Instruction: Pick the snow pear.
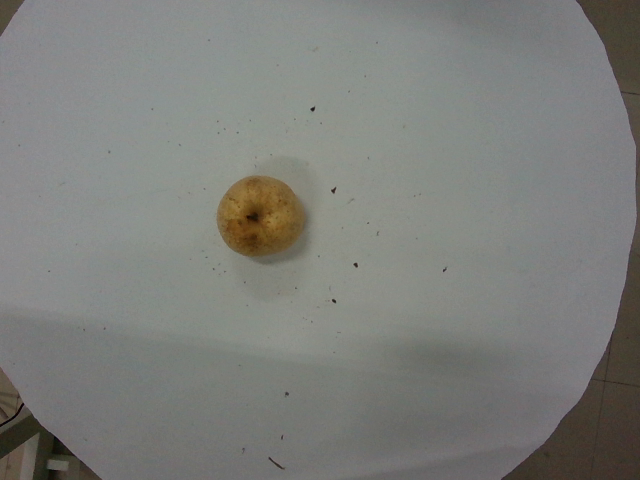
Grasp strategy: vertical